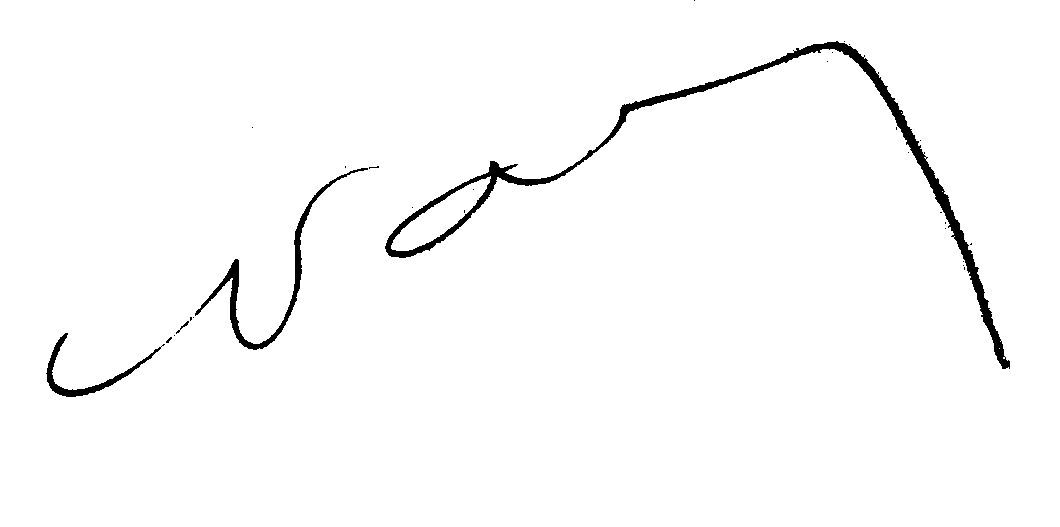
Signature of: abel maisonobe